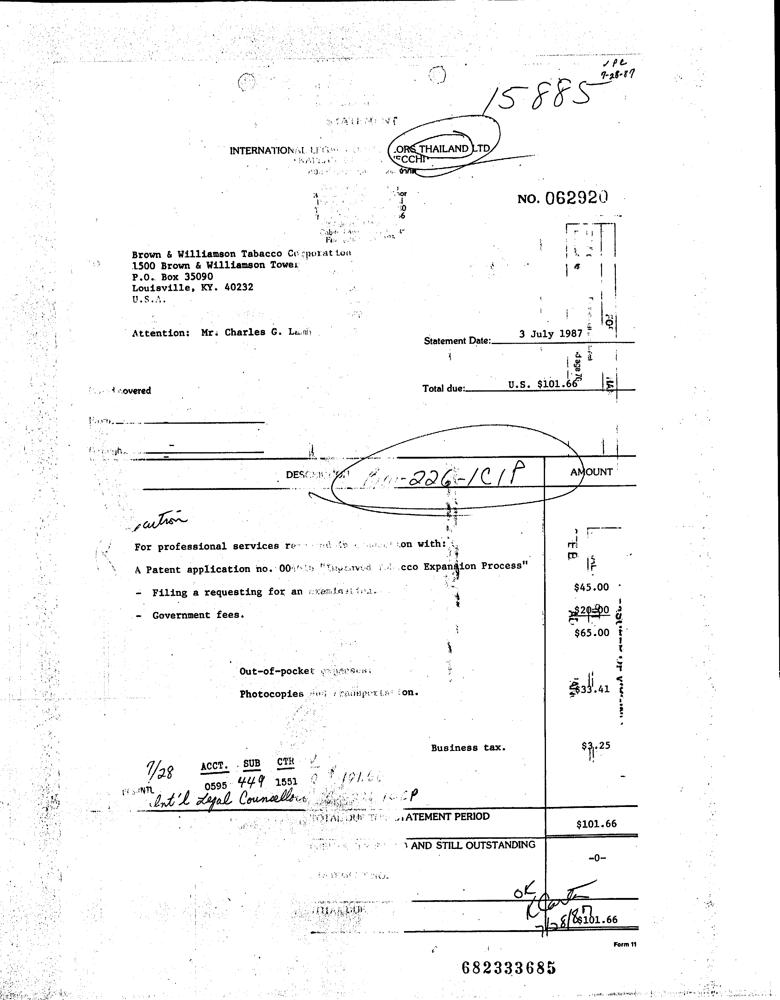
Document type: Invoice